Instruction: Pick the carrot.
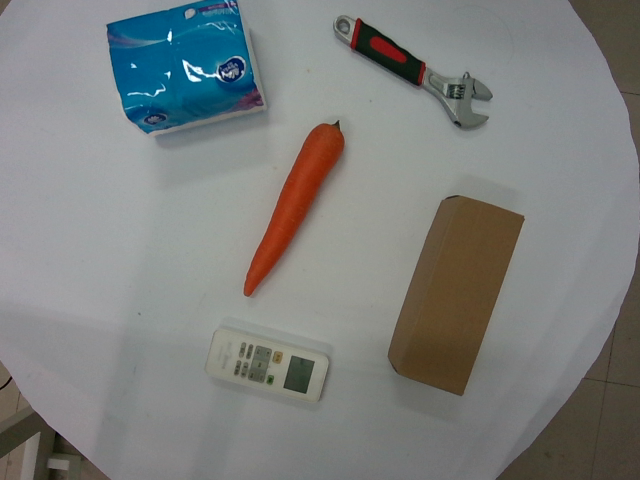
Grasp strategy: vertical